Question: What is the main concern?
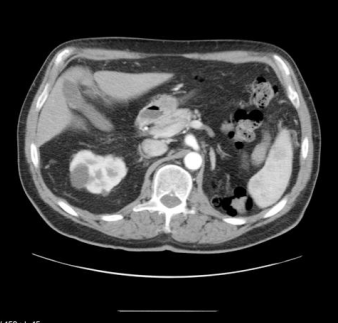
Answer: The findings suggest There is a lobular contour to the single right kidney with separate collecting systems which fuse proximally with congenital megaureter present distally.. Note lobular contour to the single right kidney with separate collecting systems which fuse proximally with congenital megaureter present distally.. The patient might have a history of 72 Y/O MALE with hematuria..